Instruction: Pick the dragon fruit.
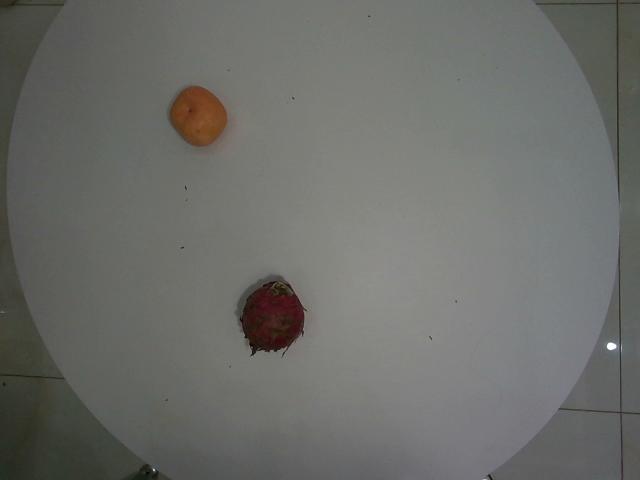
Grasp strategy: vertical